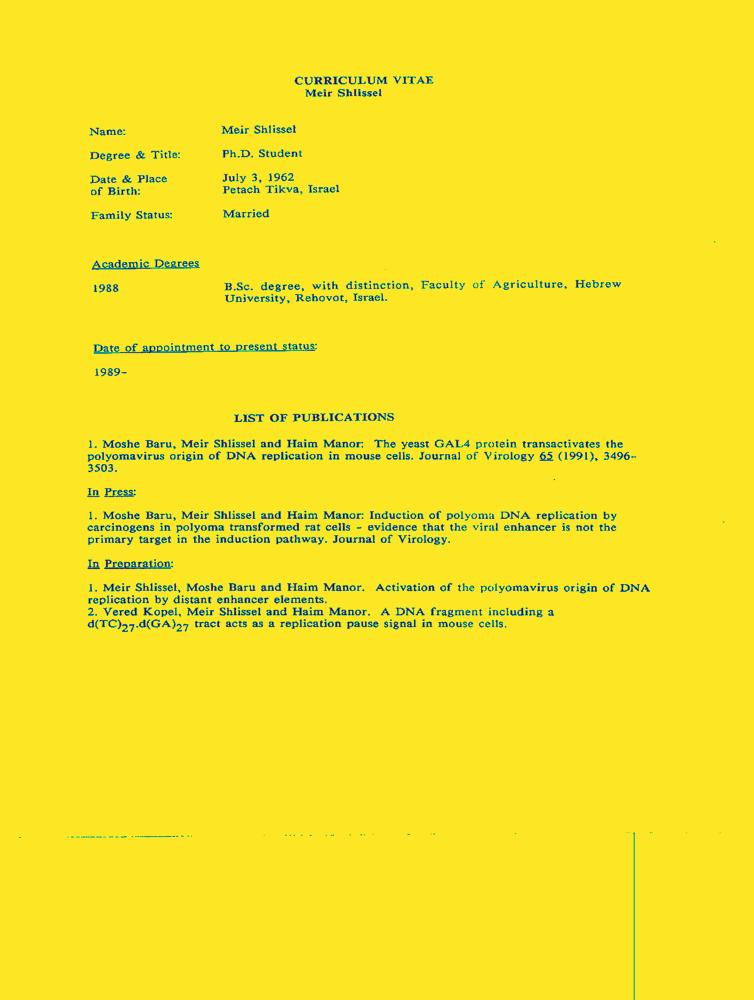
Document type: Resume-Doc